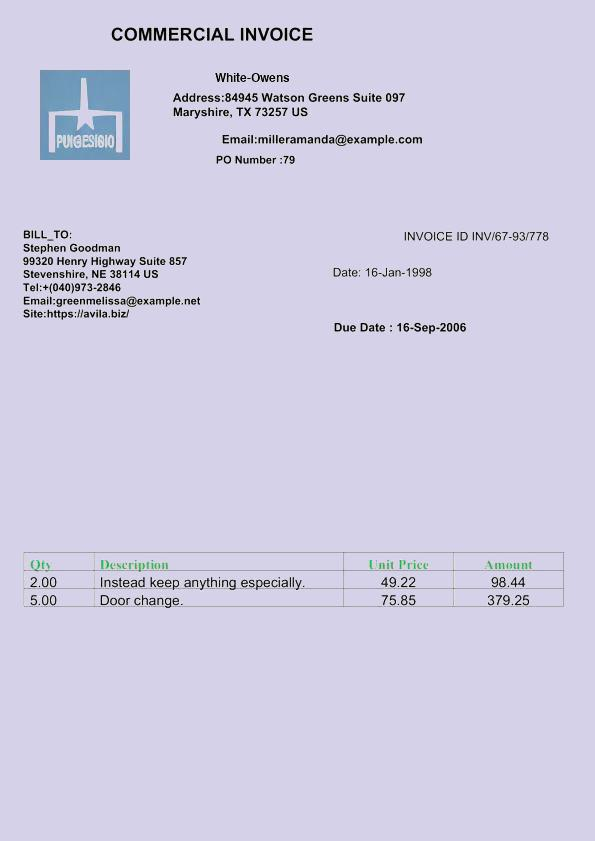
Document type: Invoice